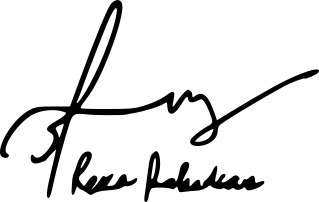
Signature of: reza rahadian